Question: What is the suspected problem?
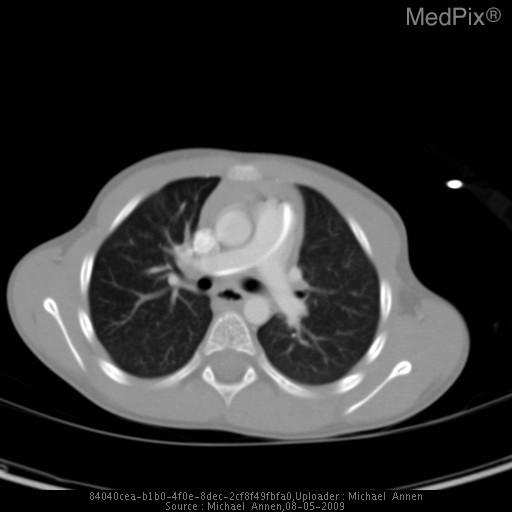
Answer: The findings suggest •  Image 1: Port-A-Cath hub with catheter dislodged with proximal catheter tip in proximal subclavian vein.  Notice the access needle (Huber needle) in the hub with contrast in the surrounding soft tissue.

• Image 2: Proximal tip of catheter in main pulmonary artery with distal end extending into the right pulmonary artery.. Proximal tip of catheter in main pulmonary artery with distal end extending into the right pulmonary artery.. The patient might have a history of 3 y/o boy with neuroblastoma s/p treatment with Cytoxan, Vincristine, Cisplatin, Etoposide, and Doxorubicin requiring an off-therapy scan..